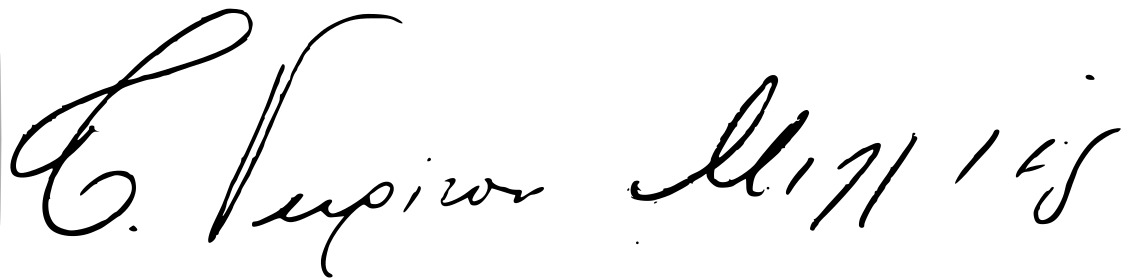
Signature of: tatiana gritsi milliex